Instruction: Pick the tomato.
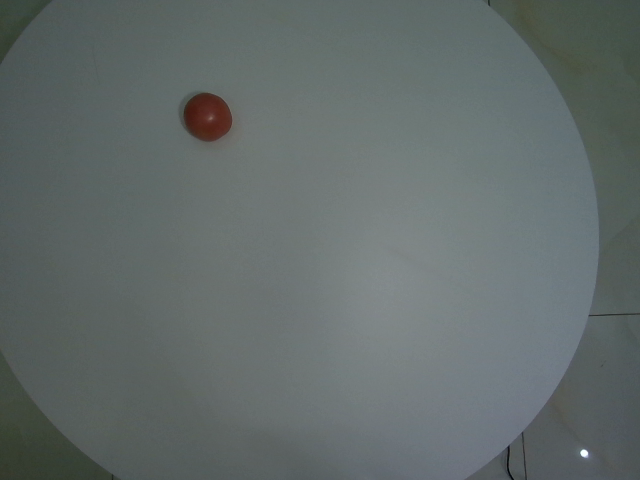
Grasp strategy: vertical